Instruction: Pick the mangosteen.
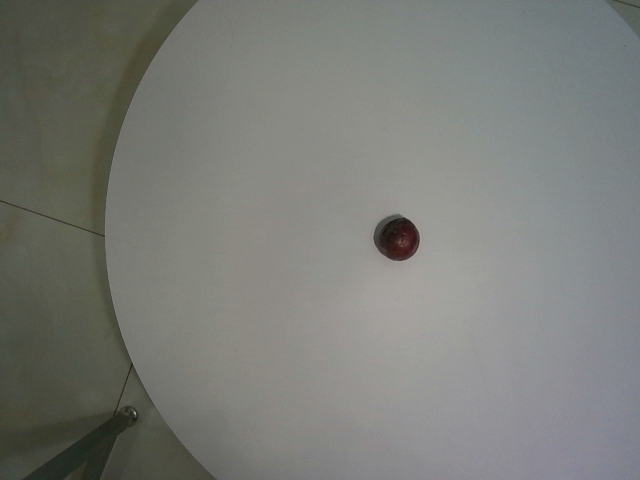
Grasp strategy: vertical